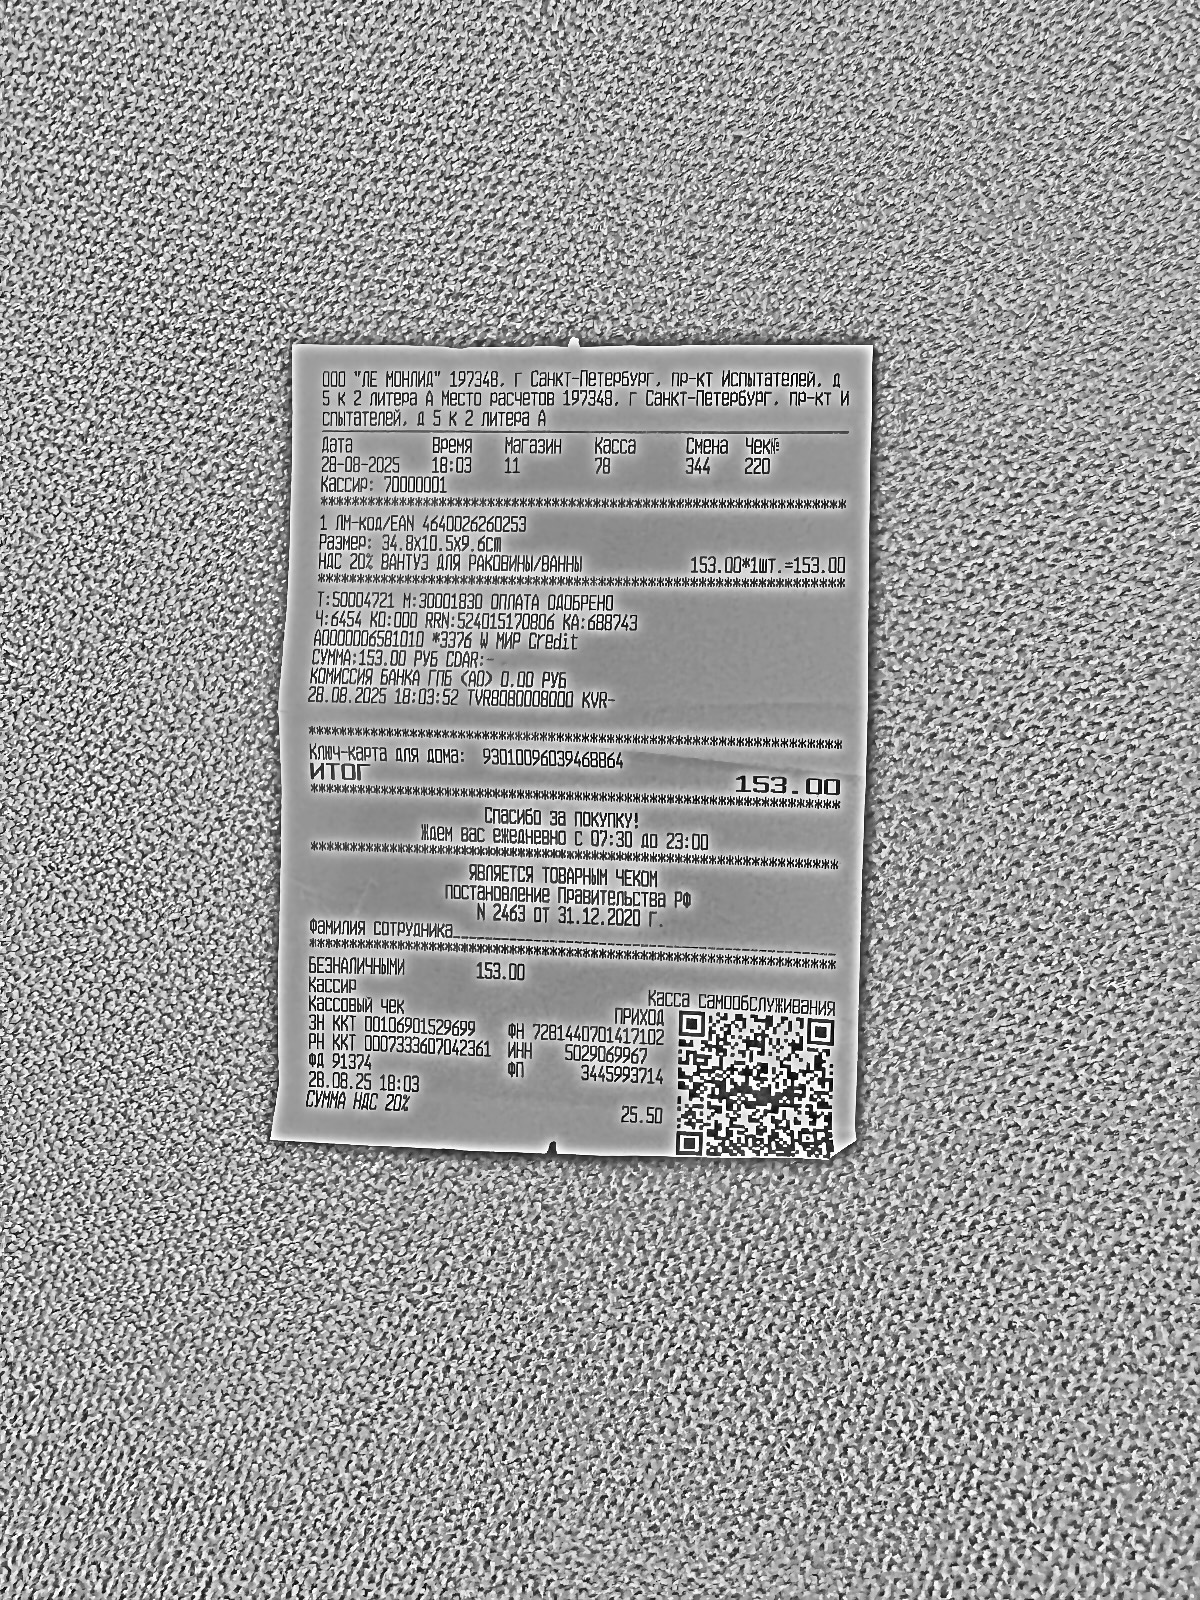
Продавец: ООО "ЛЕ МОНЛИД"
ИНН: 5029069967
Дата: 28.08.2025
Товары: ВАНТУЗ ДЛЯ РАКОВИНЫ/ВАННЫ
Количество: 1.000
Цена: 153.00
Сумма: 153.00
Итого: 153.00